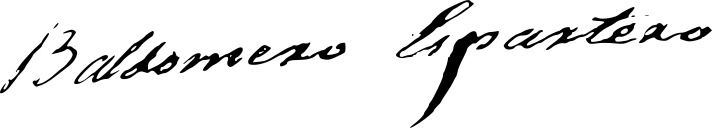
Signature of: baldomero espartero prince of vergara